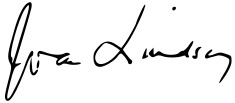
Signature of: joan lindsay